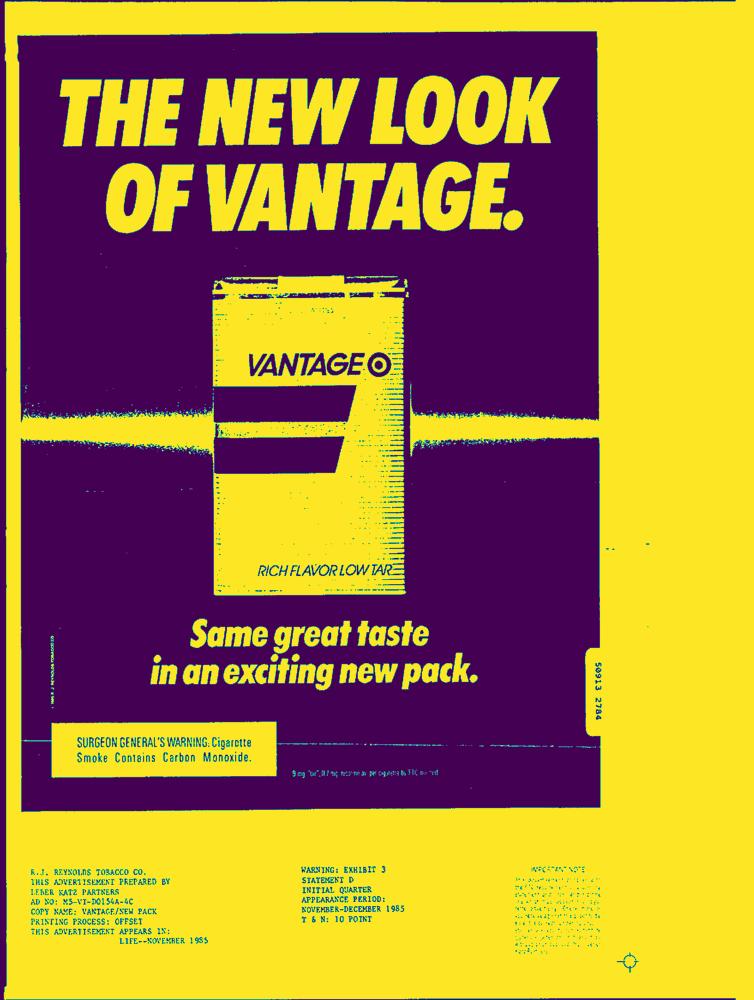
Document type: AD